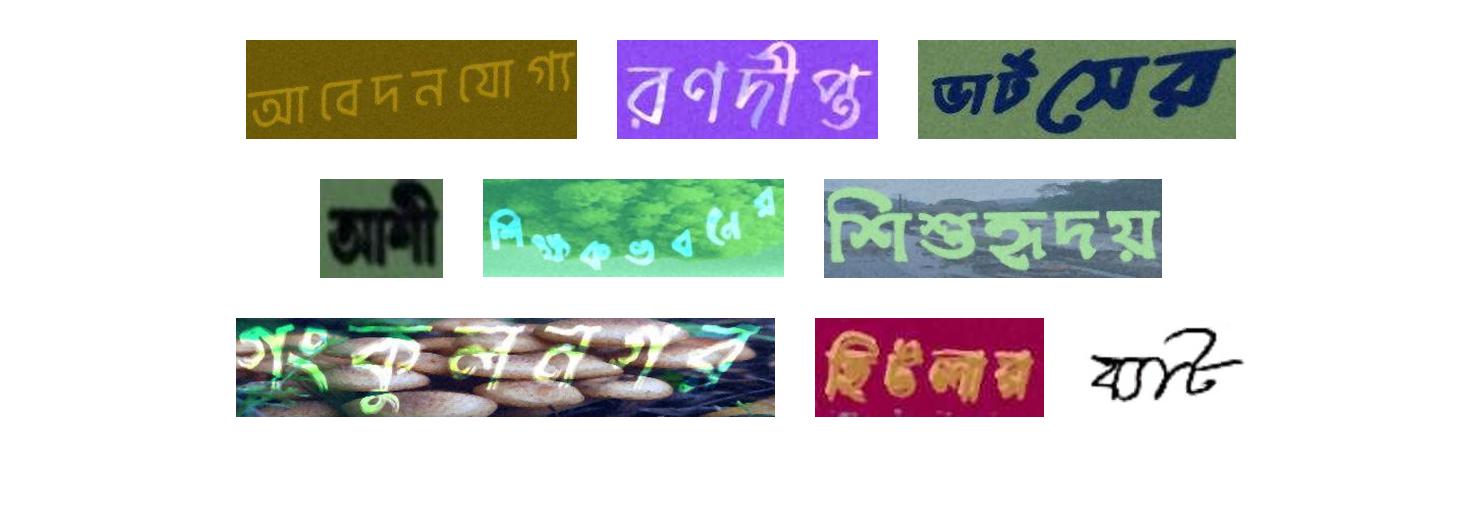
আবেদনযোগ্য রণদীপ্ত ভার্টসের
আশী শিক্ষকভবনের শিশুহৃদয়
গংকুলনগর হিটলার ব্যাট